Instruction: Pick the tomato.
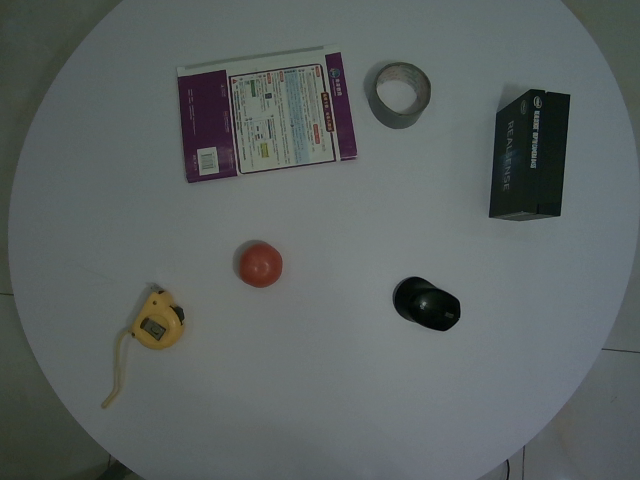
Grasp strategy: vertical